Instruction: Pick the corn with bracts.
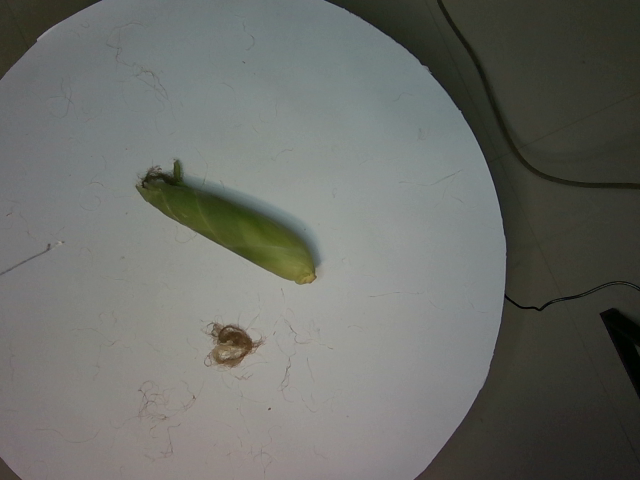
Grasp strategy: vertical